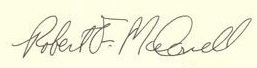
Signature of: bob mcdonnell